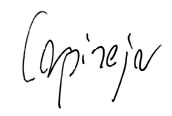
Signature of: fabrício carpi nejar